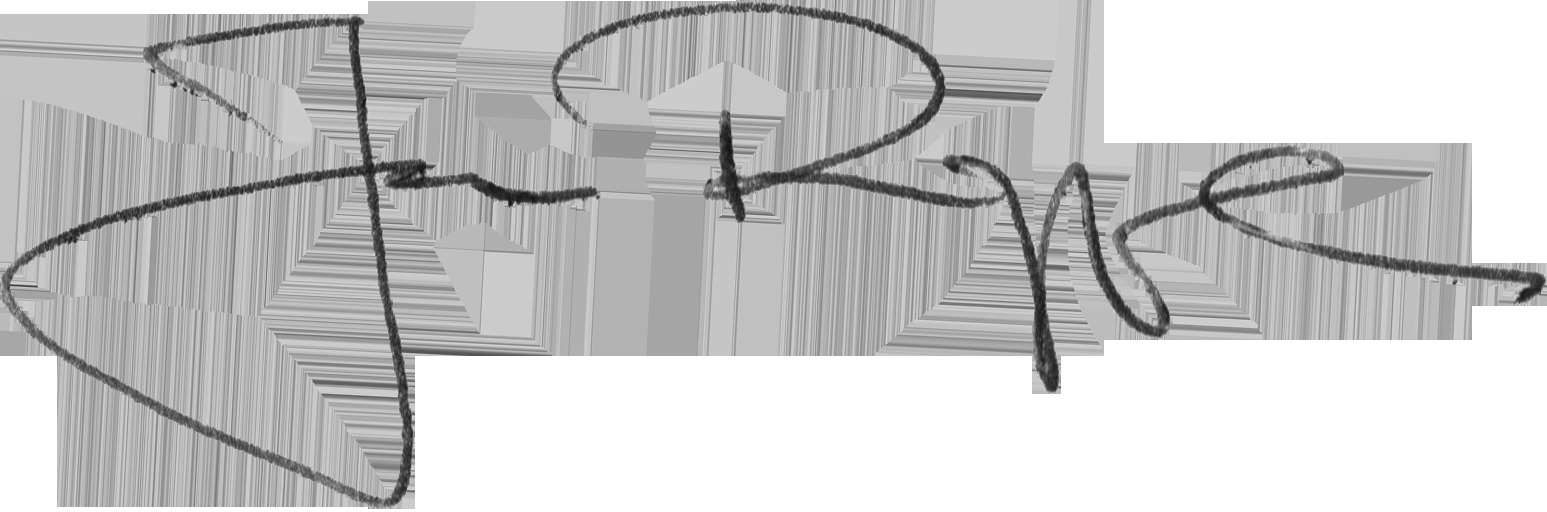
Signature of: jan rippe